Question: Explain the disease:
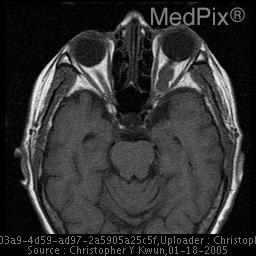
Answer: The disease is discussed as: Menigioma is the most common extra-axial neoplasm and the second most common intracranial neoplasm.  It is typically seen in middle-aged women and it is the most common tumor induced by radiation treatment.  There are many histologic varieties and subtypes.  Pediatric menigiomas are more aggressive and found in atypical or multiple locations.  Multicentric types are uncommon (1-10%) but are frequently found in association with neurofibromatosis 2 (50% of all multicentric disease).   Metastases and sarcomatous transformation are rare.
	         Location: Supratentorial 90%
                   ( 1) parasagittal dura
                   (2) convexities
                   (3) sphenoid wing
                   (4) CPA cistern.
                   Ventricles or bone.
                   Spine – 25 to 30% of all spinal tumors –                    the most common spinal tumor

	         Imaging:
                      CT - Usually slightly hyperdense.
                           Calcifications (20%).
                           Avid enhancement.
	                   Bony reaction or hyperostosis

                      MRI:  Iso-to slightly hypointense to gray
                                matter on T1W, isointense to
                                hyperintense on T2W.
                            Dural tail is non-specific sign -
                            possible benign fibrous reaction
                            Encases and narrows vessels,
                                especially in the sella region.
                            Flow voids in enlarged feeding
                                vessels.
                            Allows better distinction of cystic
                                and fatty change, full extent
                                of tumor, bony changes or
                                thrombosis.
      		            Hemorrhage (rarely)

          Angiography:   Vascular, supplied by meningeal and
                              falcine arteries.
	                 Prolonged “sunburst” blush